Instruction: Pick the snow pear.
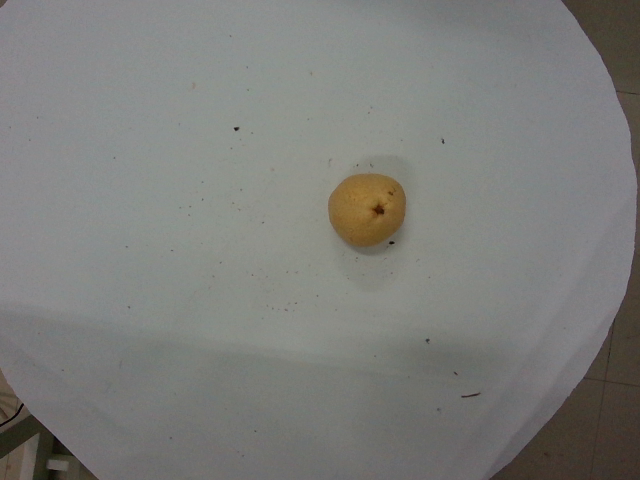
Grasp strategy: vertical